Question: Talk about the condition:
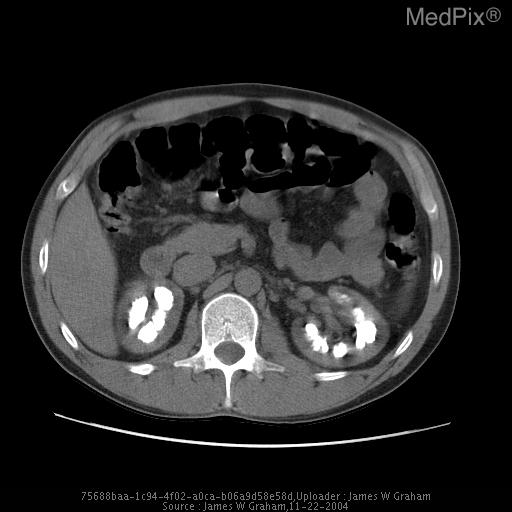
Answer: The disease is discussed as: Discussion: Distal renal tubular acidosis arises from the inability to adequately secrete hydrogen ions in distal renal tubule; functionally this means a person is unable to acidify their urine. This causes a number of problems, to include
a. Hypovolemia – the patient develops hyperchloremia, due to constant loss of serum sodium bicarbonate without concommitant loss of chloride ions. This retention of sodium chloride leads to loss of the normal extracellular fluid, and to compensate the patient must constantly hydrate.
b. Bone pain from osteomalacia, as there is constant mobilization of calcium phosphate from bones due to metabolic acidosis.
c. Nephrocalcinosis and nephrolithiasis due to underlying hypercalciuria combines with elevated urine pH and reduced urinary secretion of citrate.
d. Hypokalemia and muscle weakness due to potassium wasting

Treatement: Patients are treated with a mixture of sodium and potassium bicarbonate, constant hydration, and supplimenting their diet with substances rich in citric acid (such as lemonade).